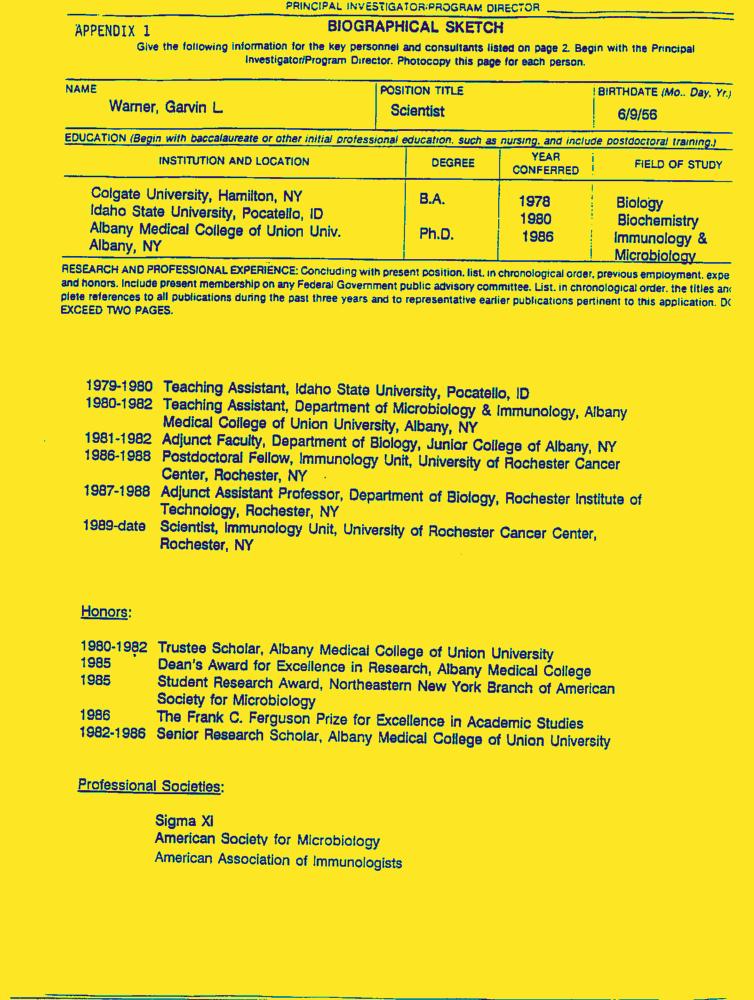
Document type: Resume-Doc